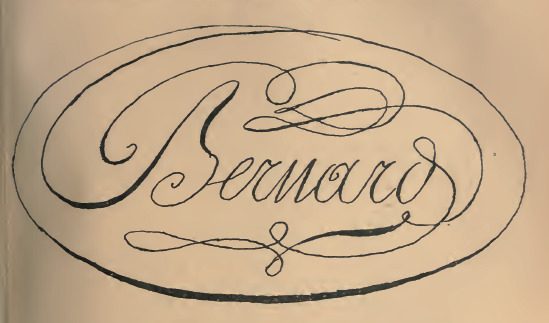
Signature of: jean joseph bernard